Question: What jurisdiction, city, or county is the document associated with?
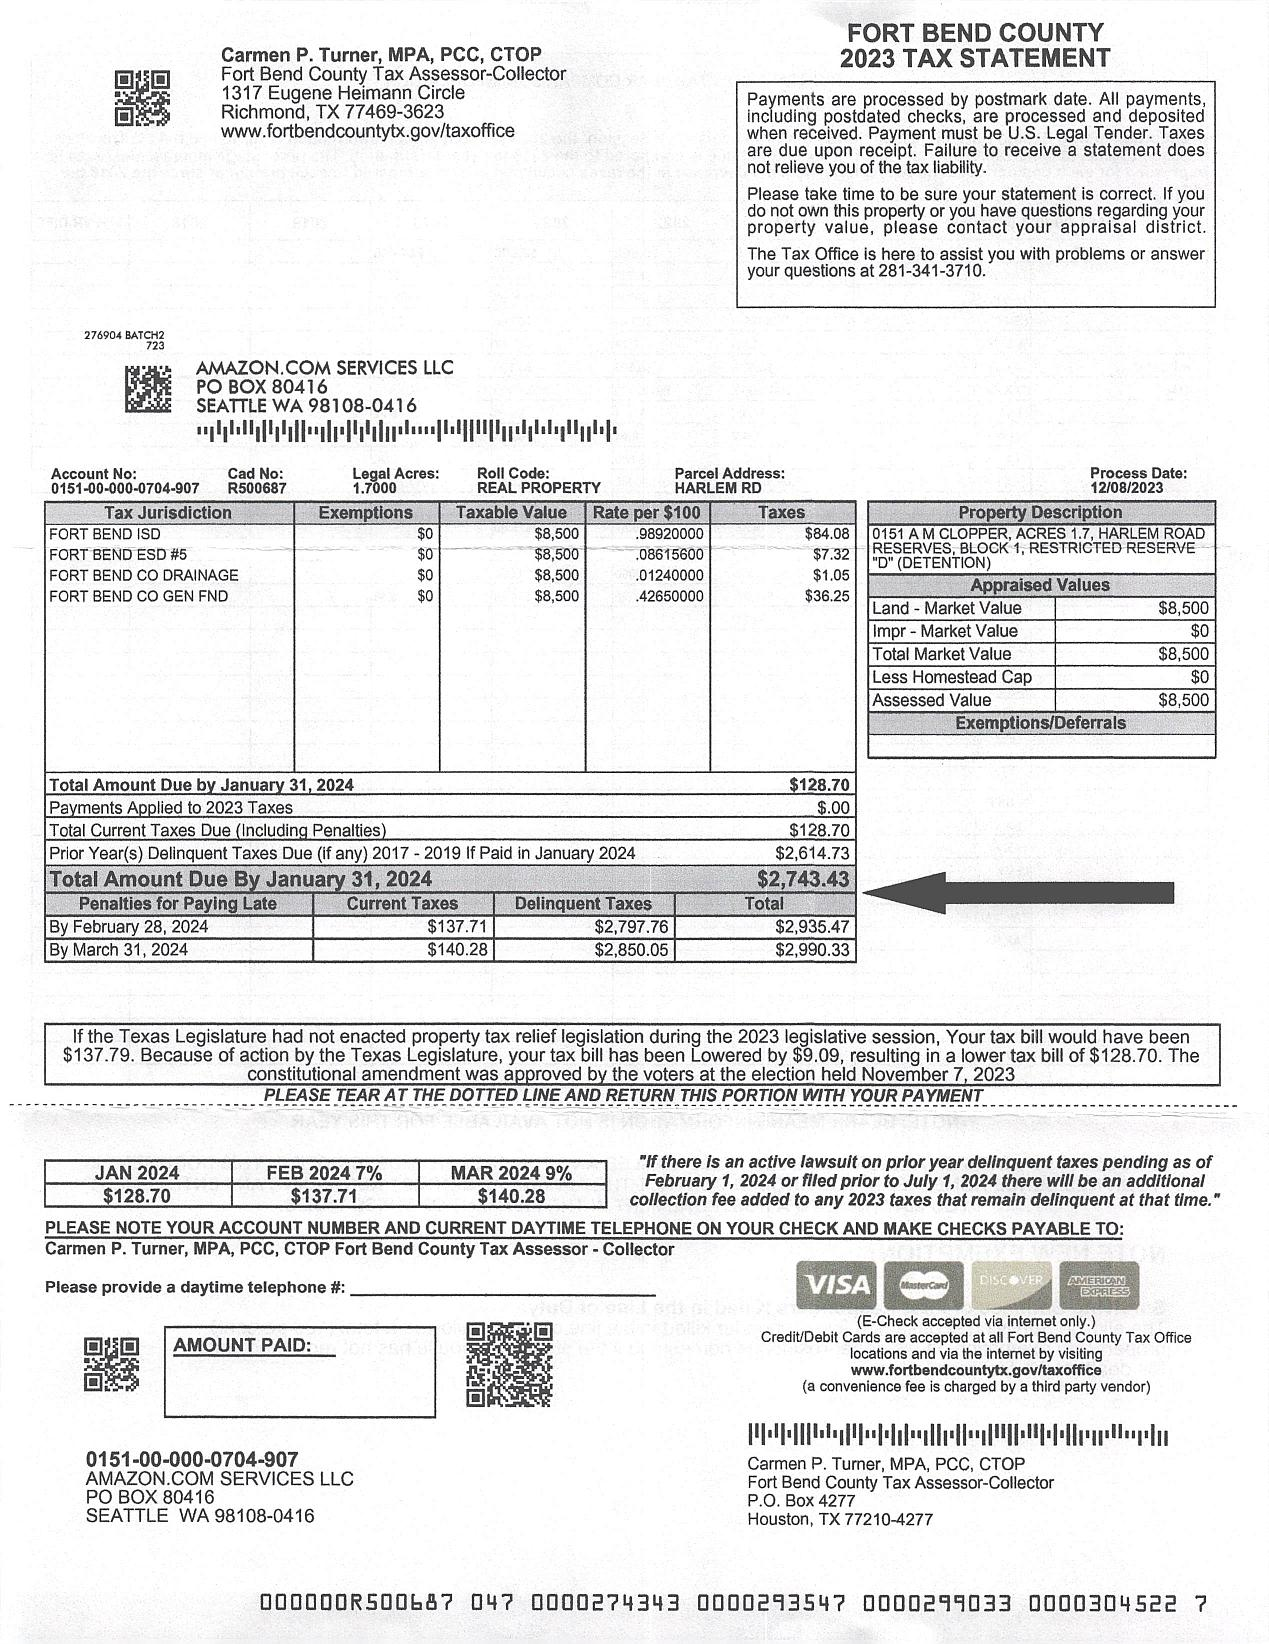
Answer: "Fort Bend County"